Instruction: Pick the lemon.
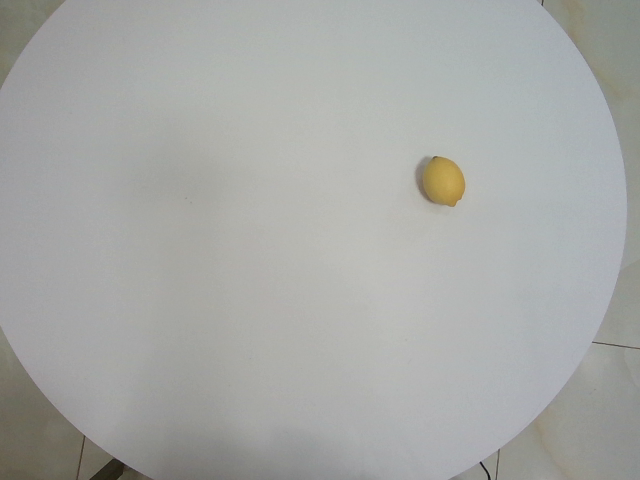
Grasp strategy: vertical